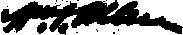
Signature of: william v allen